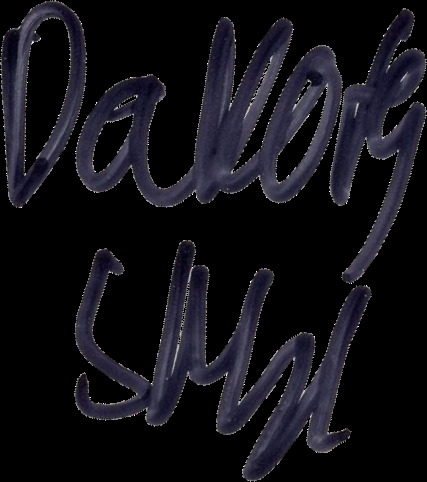
Signature of: dakota skye